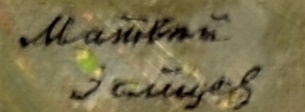
Signature of: matvey zaytsev